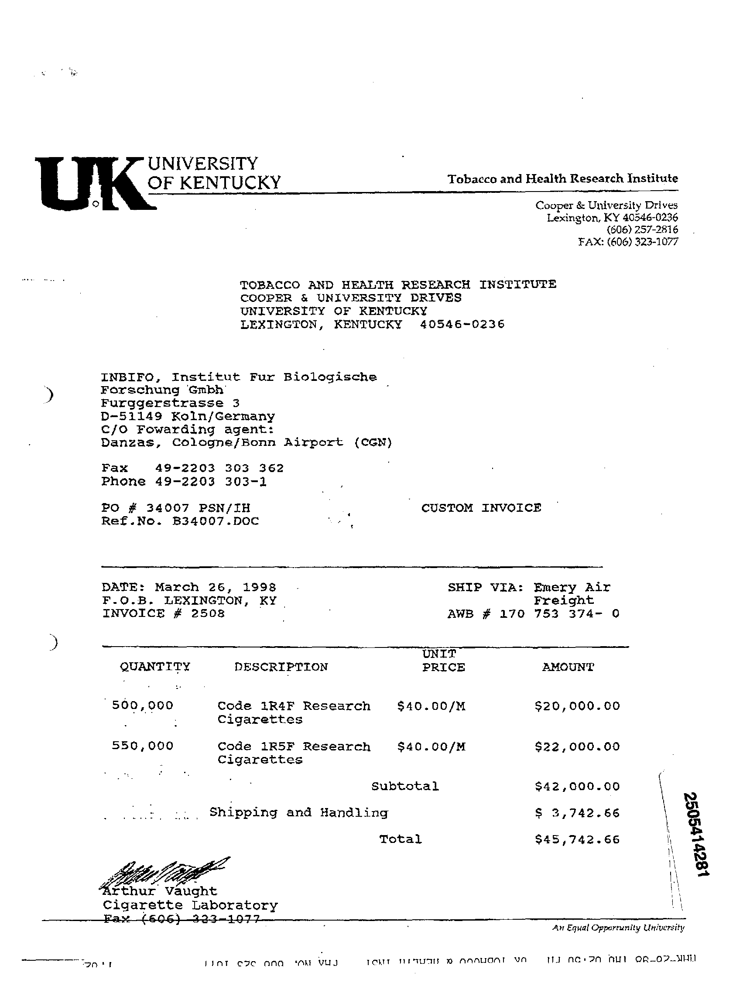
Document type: Invoice